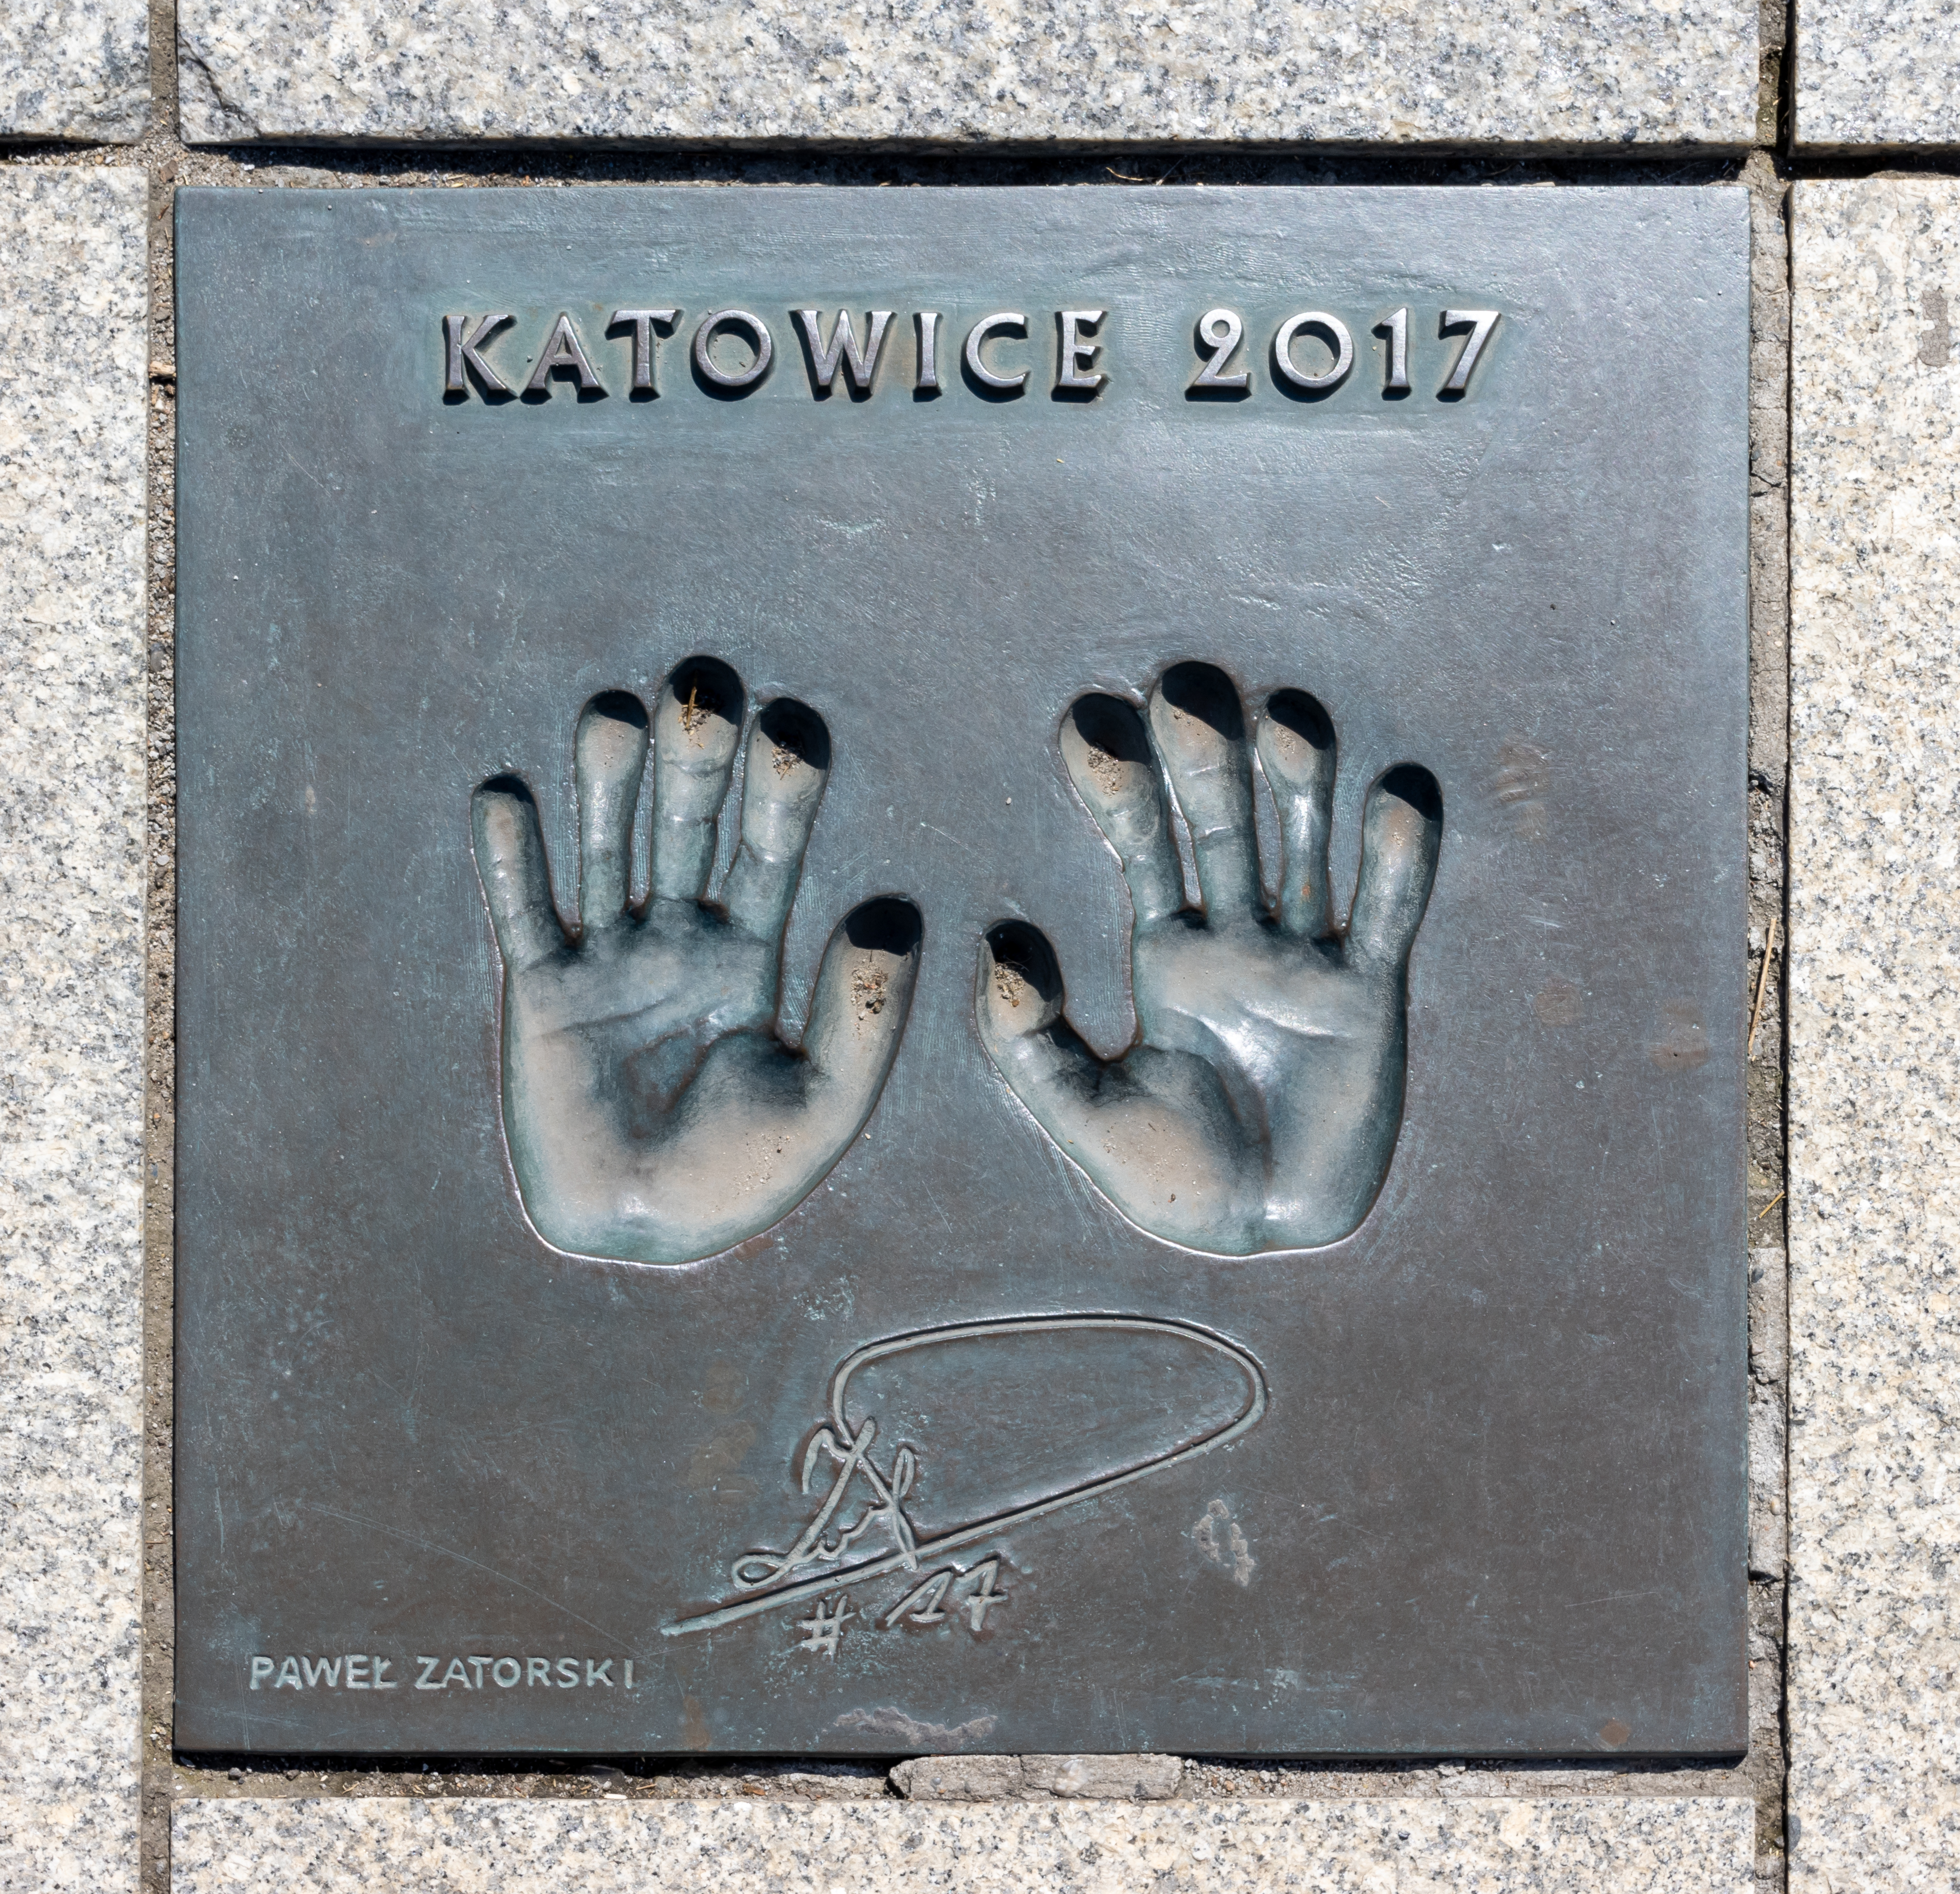
Signature of: paweł zatorski